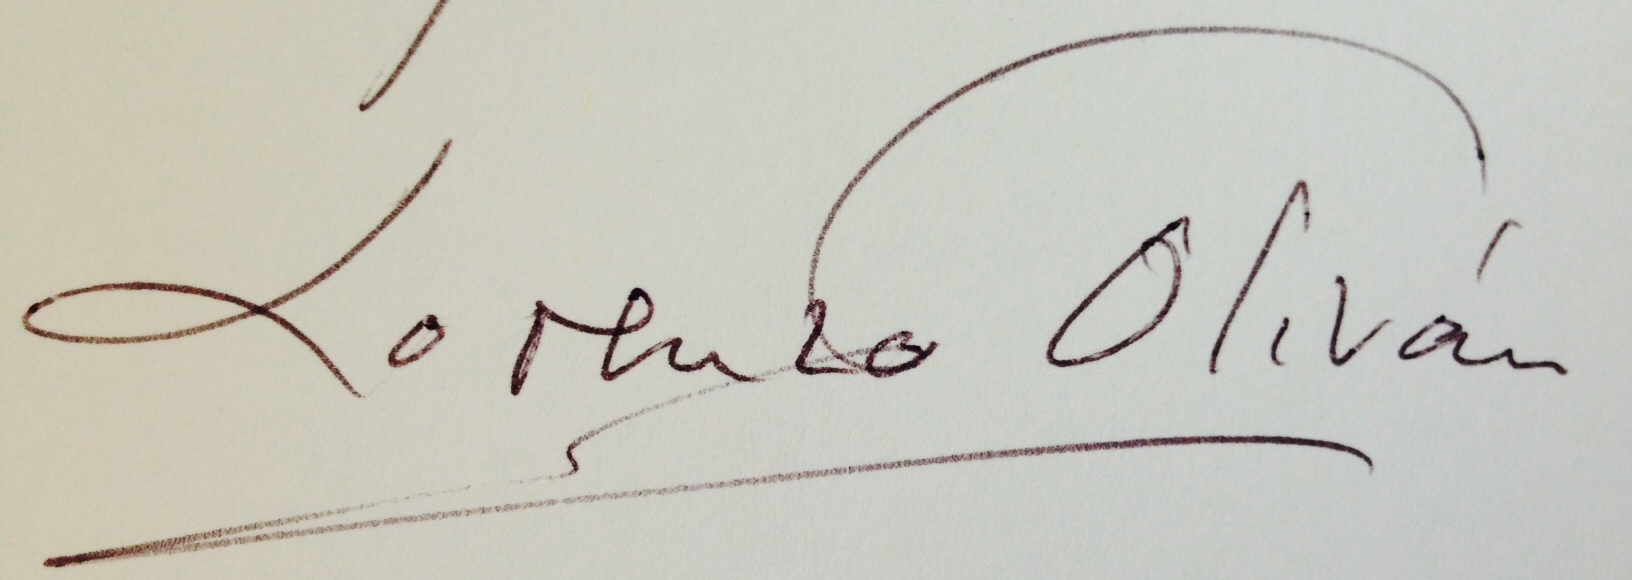
Signature of: josé antonio lorenzo oliván